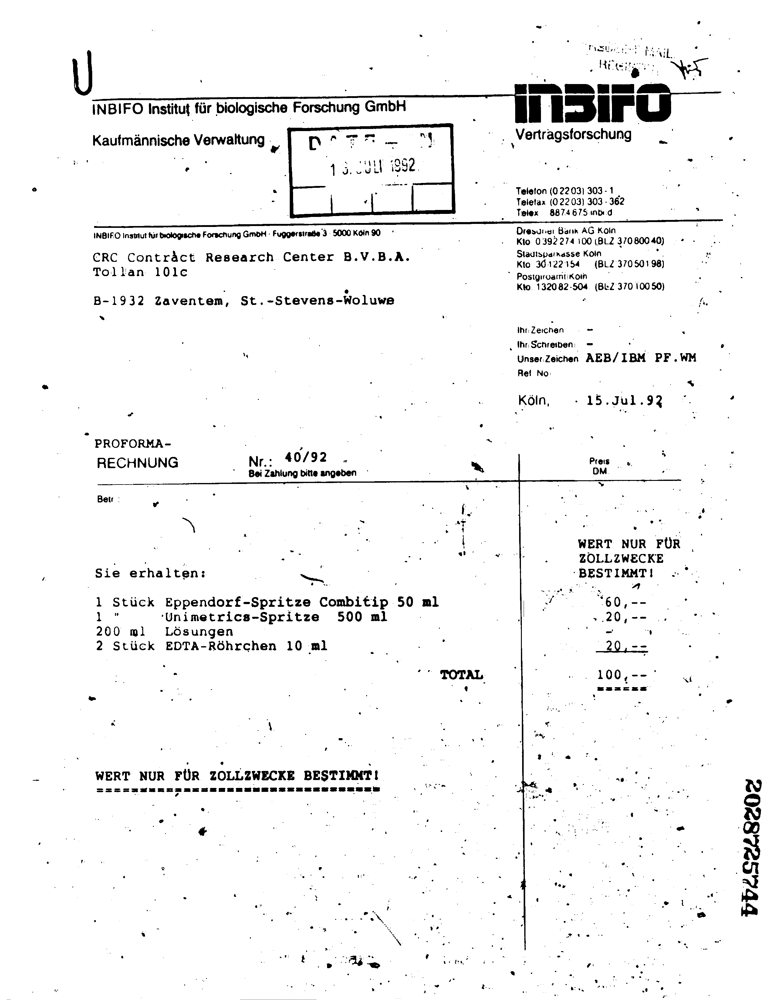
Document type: Invoice